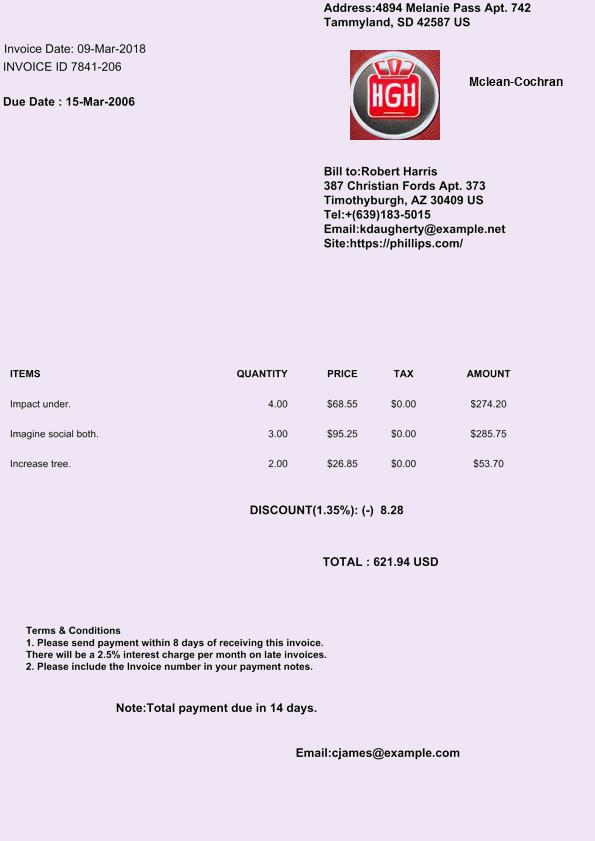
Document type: Invoice